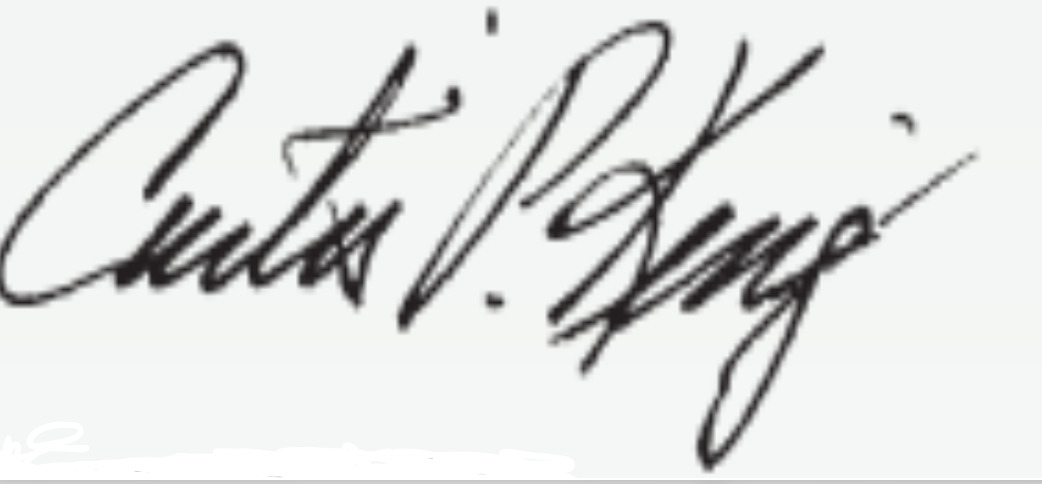
Signature of: curtis king